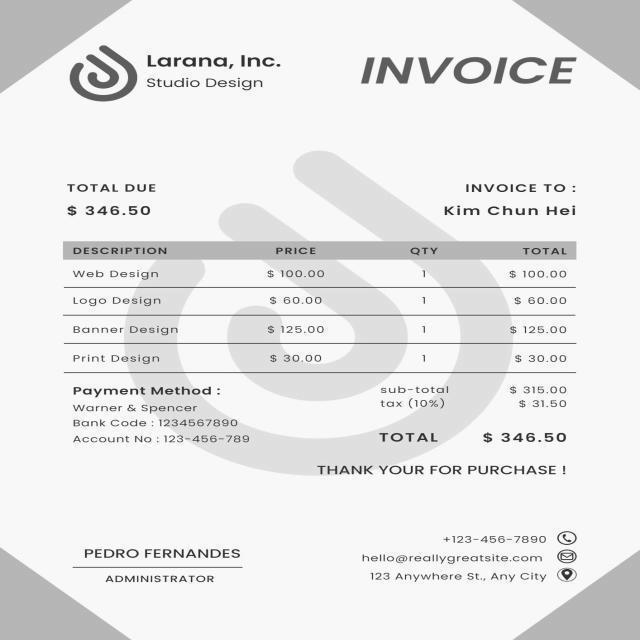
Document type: Invoice